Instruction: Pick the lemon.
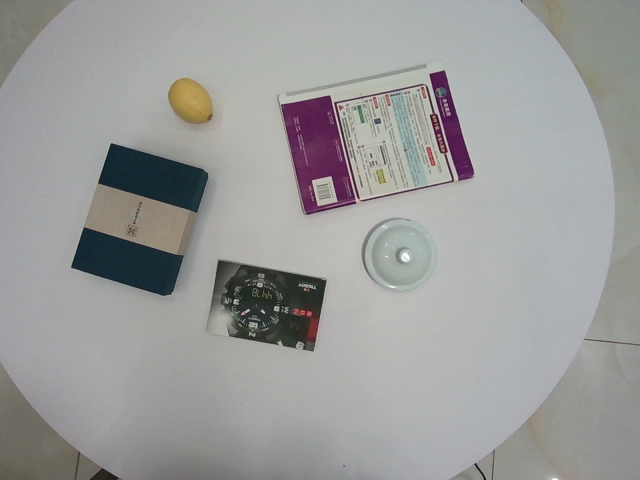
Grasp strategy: vertical